Question: What is the suspected problem?
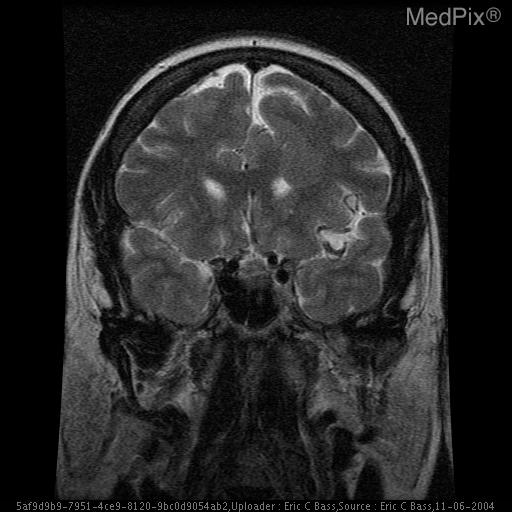
Answer: The findings suggest Broad strip of soft tissue which follows gray matter on all pulse sequences, extending off the left anterior ventricle and into the high left frontal gray matter.  Focal thickening of the cortical gray matter and volume loss is associated.. Selected axial T2 image at level of lateral ventricles. Heterotopic gray matter in the subependymal region of the lateral ventricles. (Supependymal gray matter heterotopia). The patient might have a history of 54yo female with life long history of epilepsy and seizures..